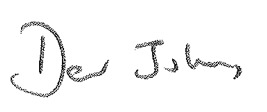
Signature of: jeremy hunt